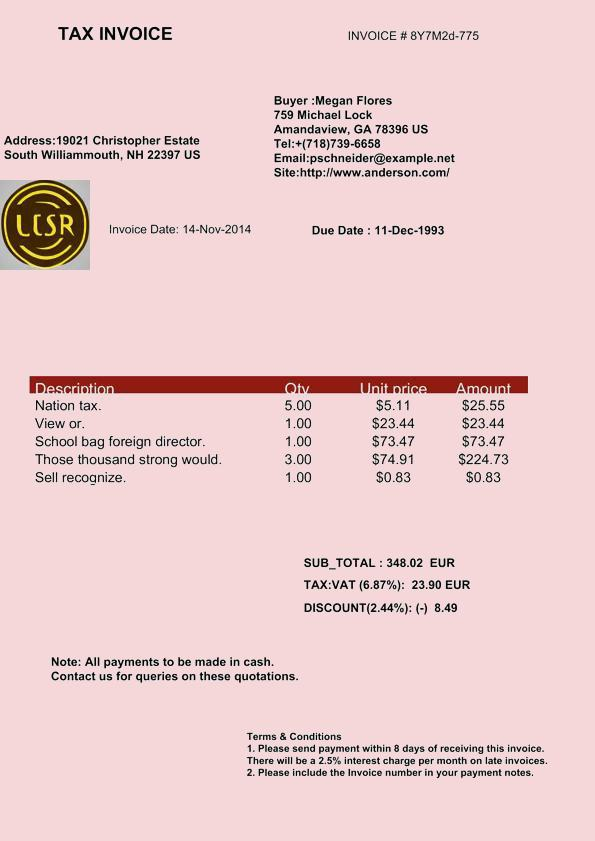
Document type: Invoice